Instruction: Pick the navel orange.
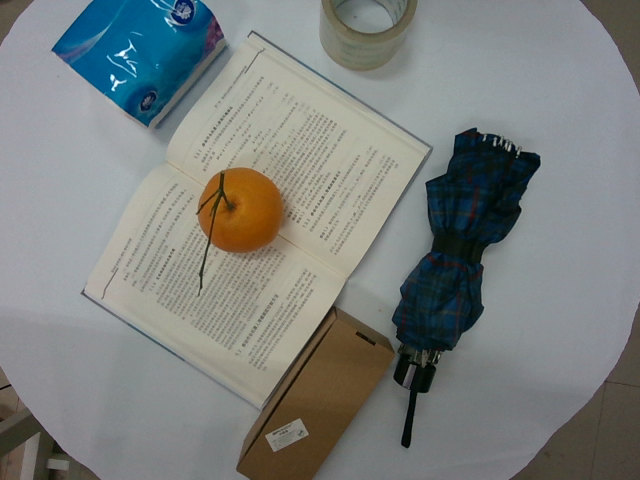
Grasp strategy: vertical